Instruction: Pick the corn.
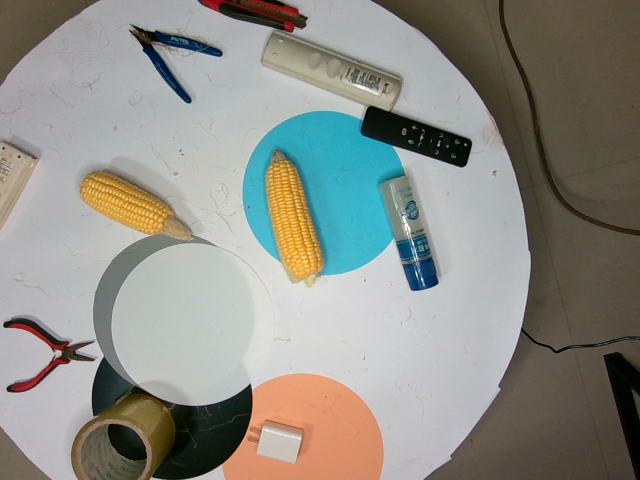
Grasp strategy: vertical